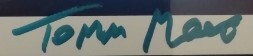
Signature of: tomm moore